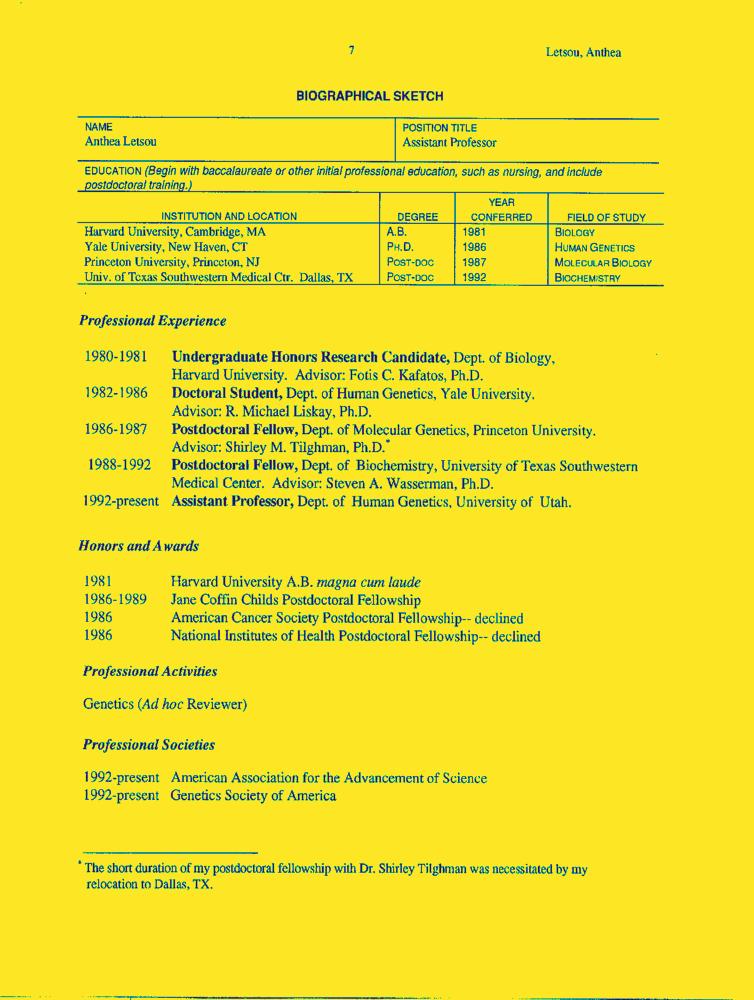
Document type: Resume-Doc